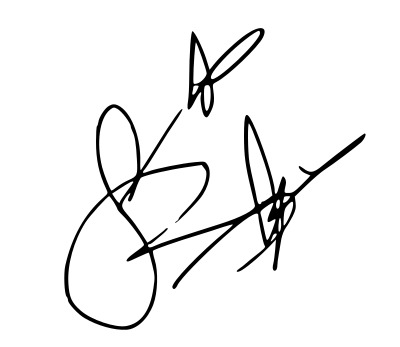
Signature of: sza